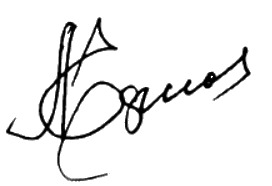
Signature of: alexander yefimov